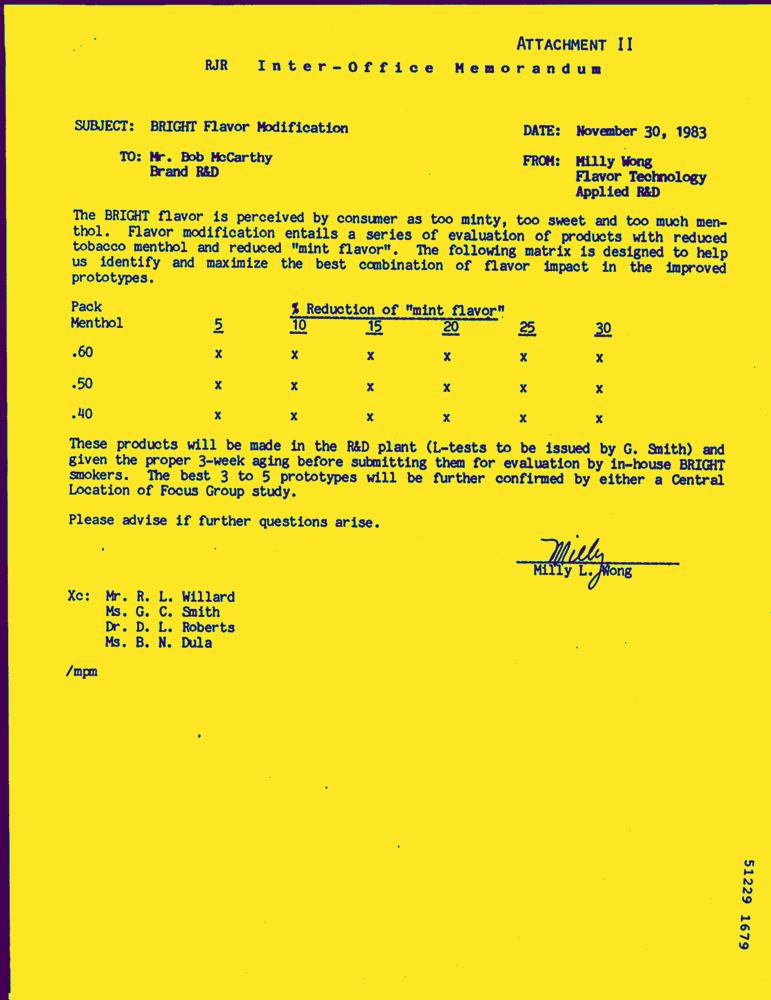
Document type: Letter-Doc